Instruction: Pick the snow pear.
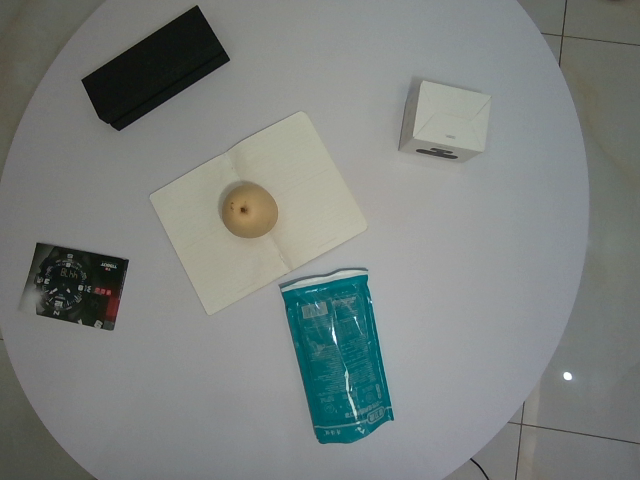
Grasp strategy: vertical